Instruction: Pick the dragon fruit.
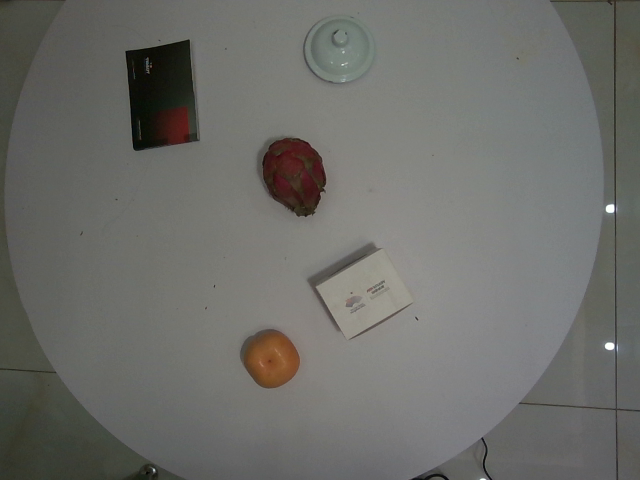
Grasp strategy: vertical